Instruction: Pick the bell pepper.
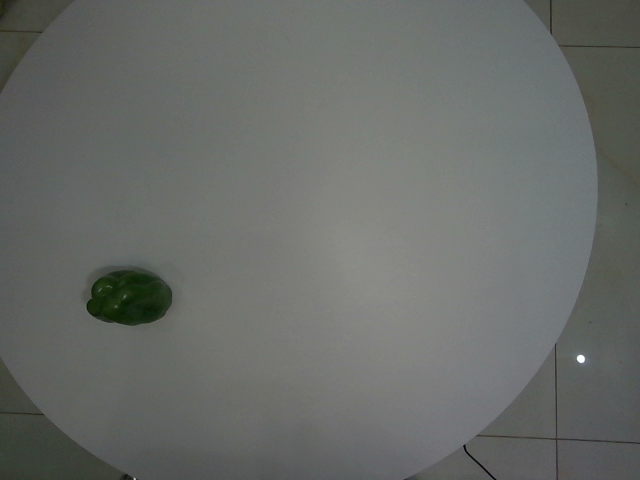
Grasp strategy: vertical